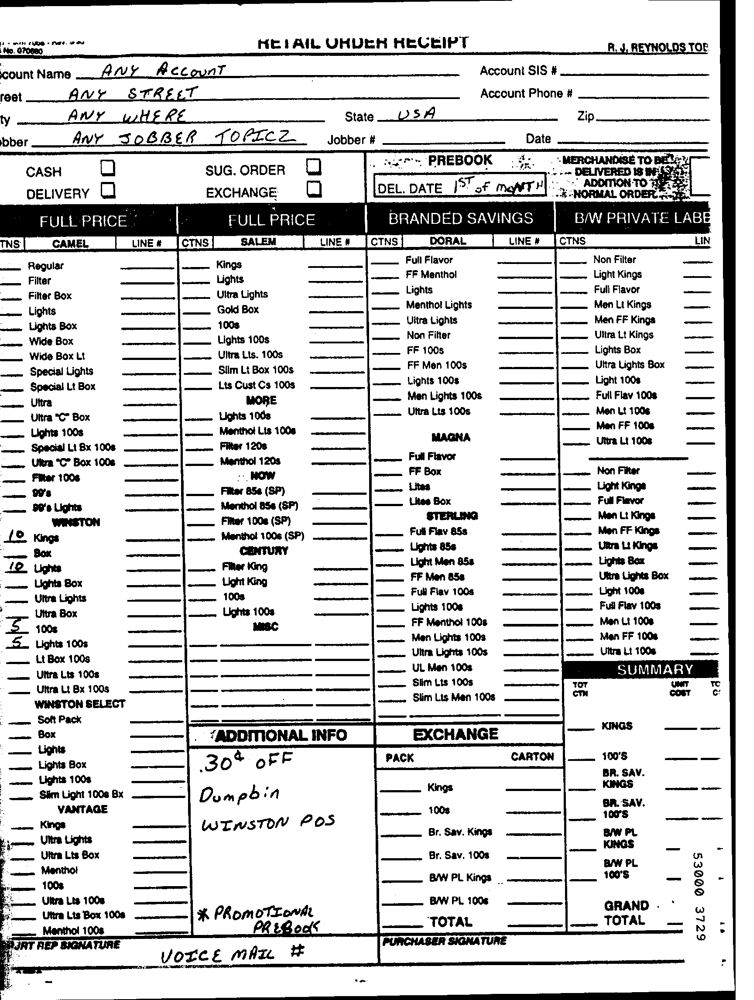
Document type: Invoice